Question: What type of tax is indicated in the document, personal property or real estate?
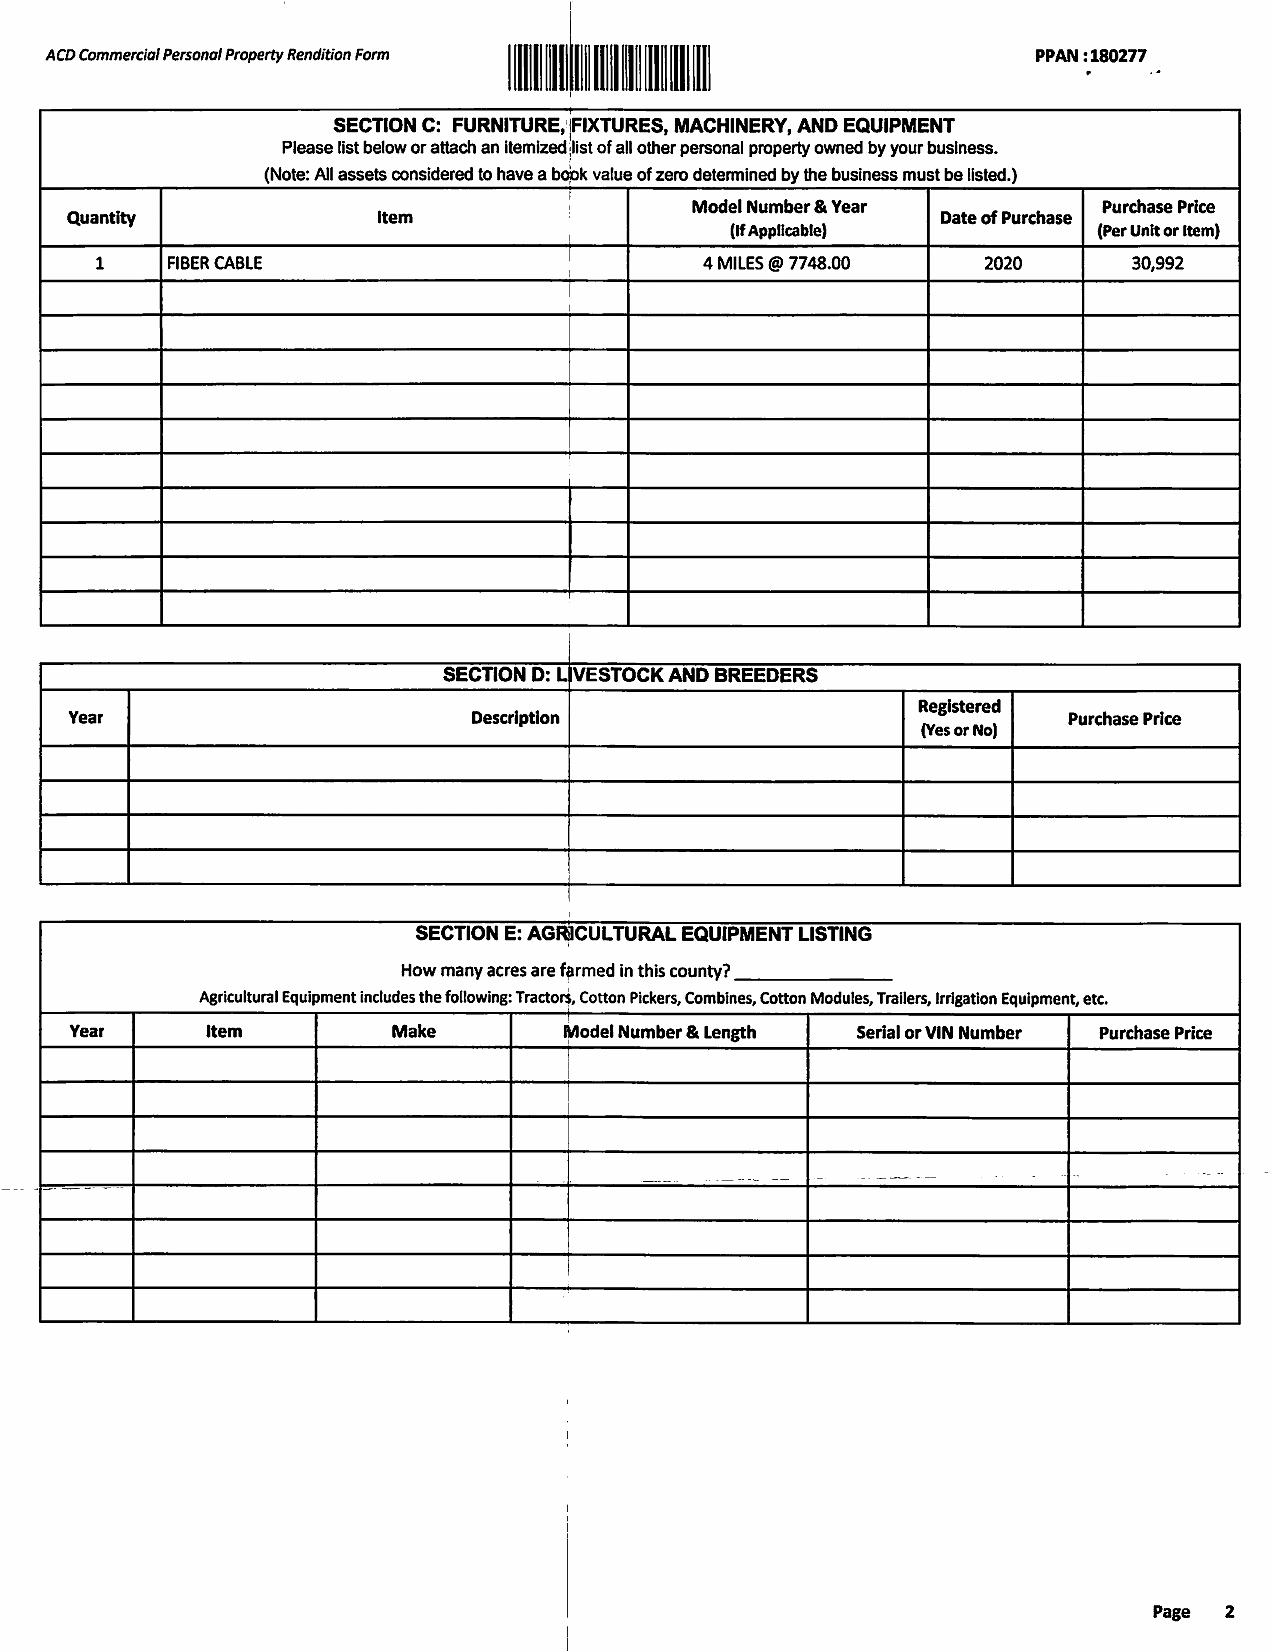
Answer: "Personal Property"